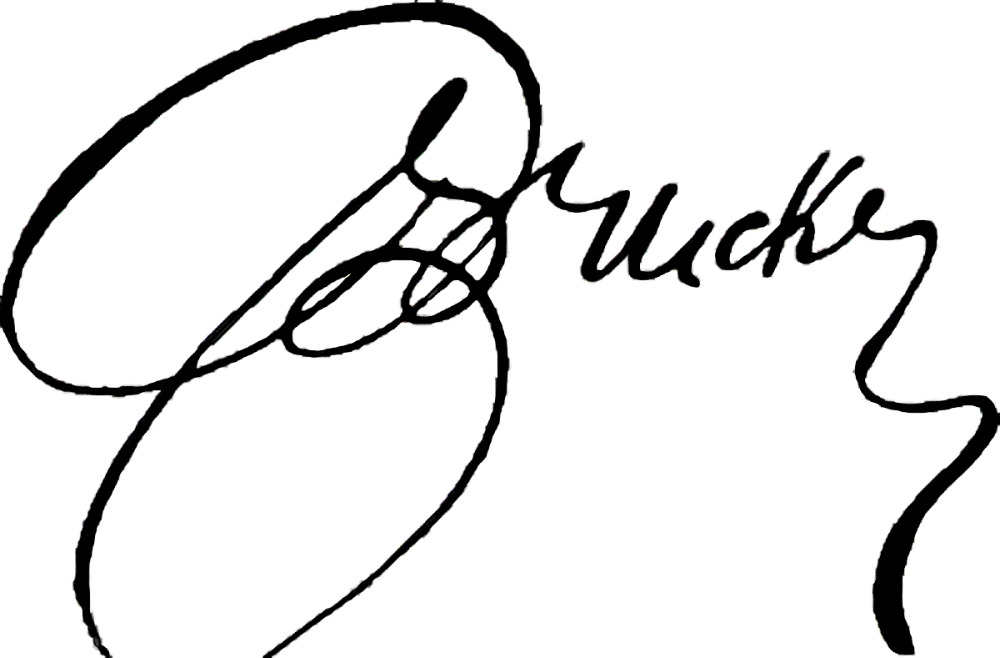
Signature of: raymond brucker